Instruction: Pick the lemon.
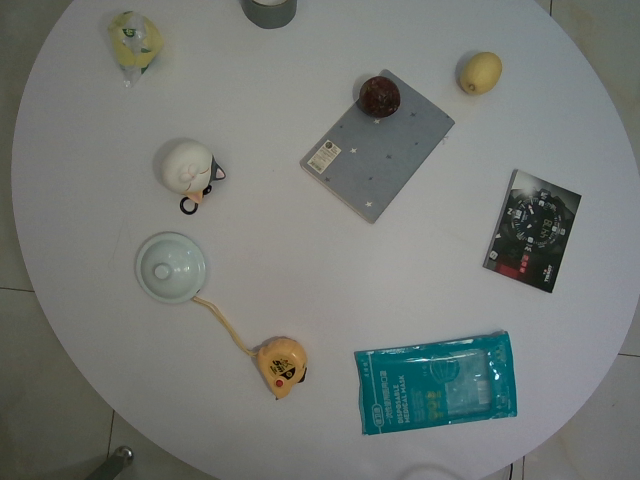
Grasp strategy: vertical